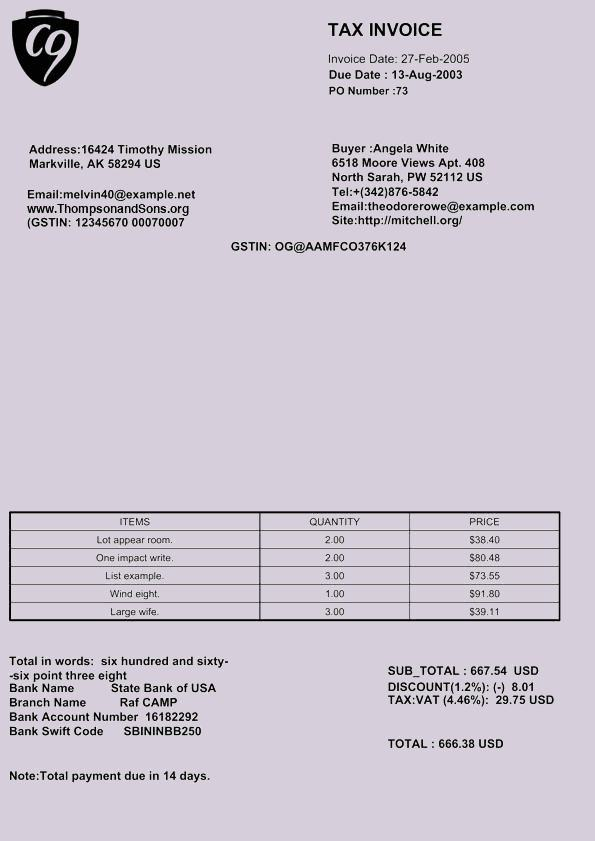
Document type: Invoice